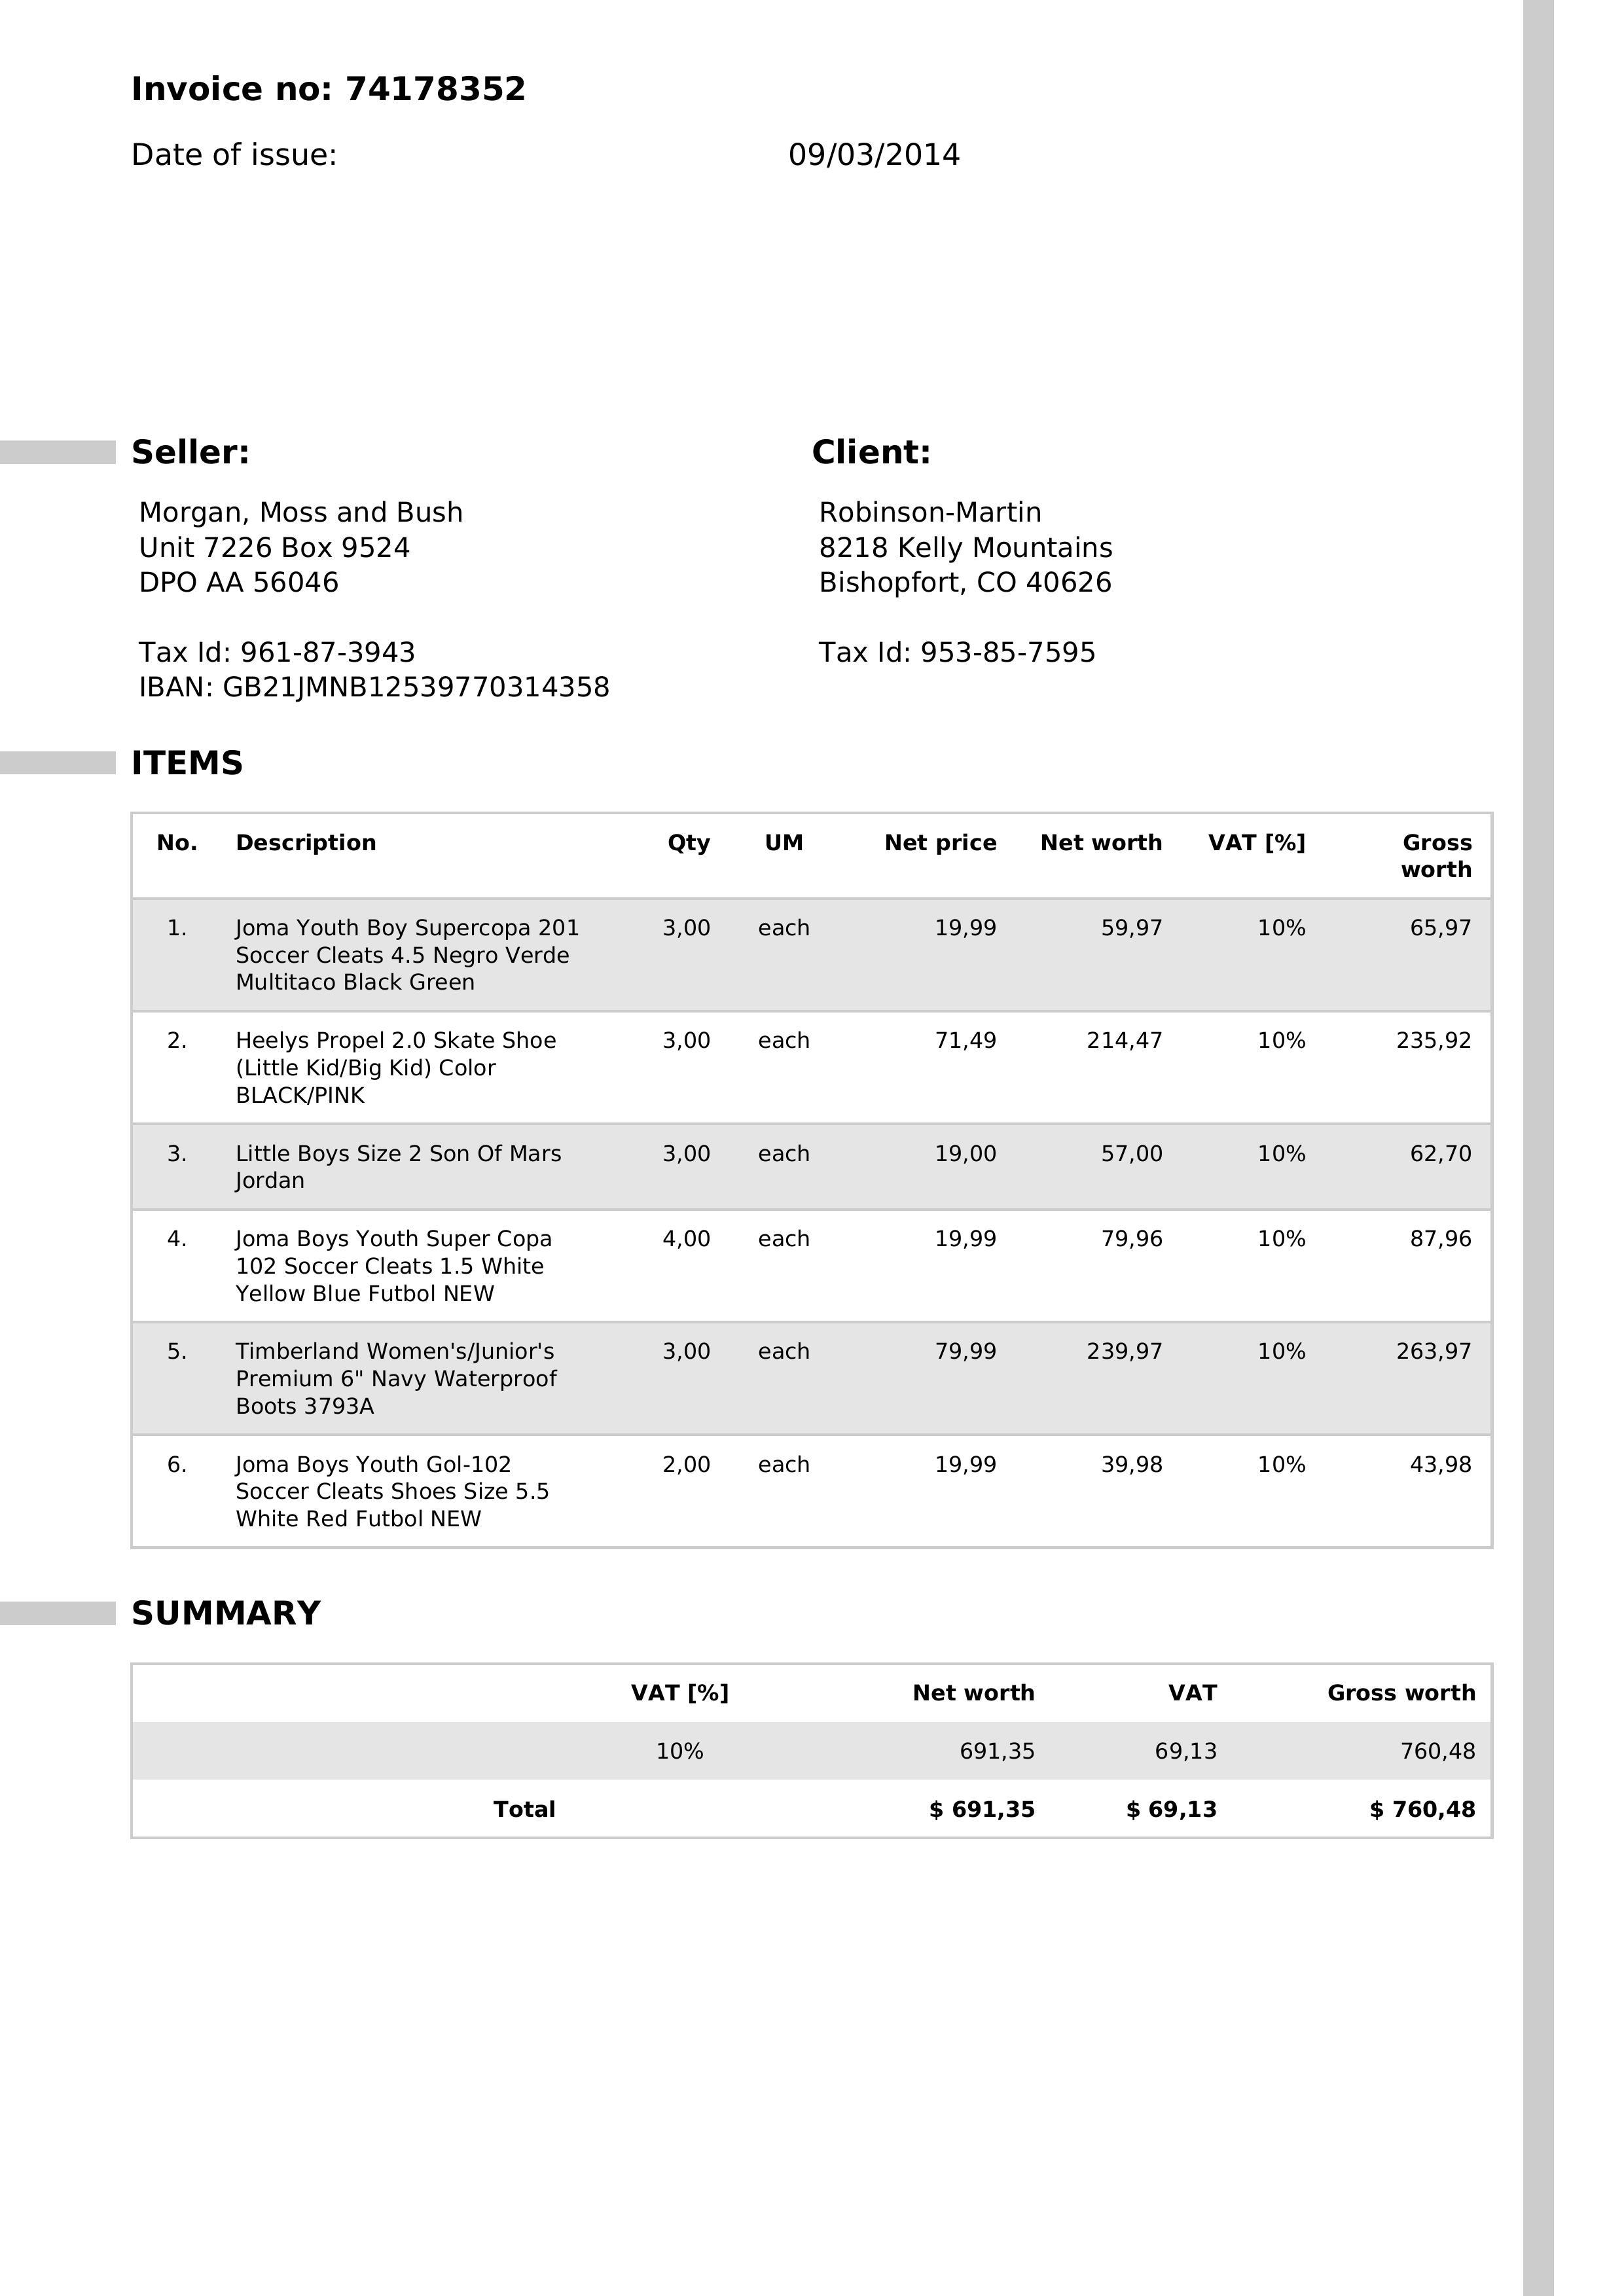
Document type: Invoice